Question: What are the imaging findings?
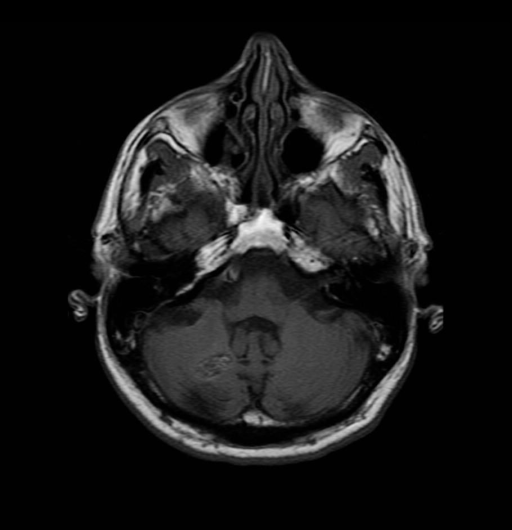
Answer: The imaging shows Multiple axial MR images demonstrate a lesion in the right cerebellar hemisphere which has a dark outer margin on all sequences. The remainder of the lesion has a coarsely heterogeneous signal intensity on the T1 sequence.  The T2 bright signal within this lesion shows a characteristic "popcorn" like configuration.  Axial GRE image demonstrates magnetic susceptibility "blooming." On T1, this lesion looks a bit like a black and white picture of a mulberry (which is what it would look like in live and in color)..